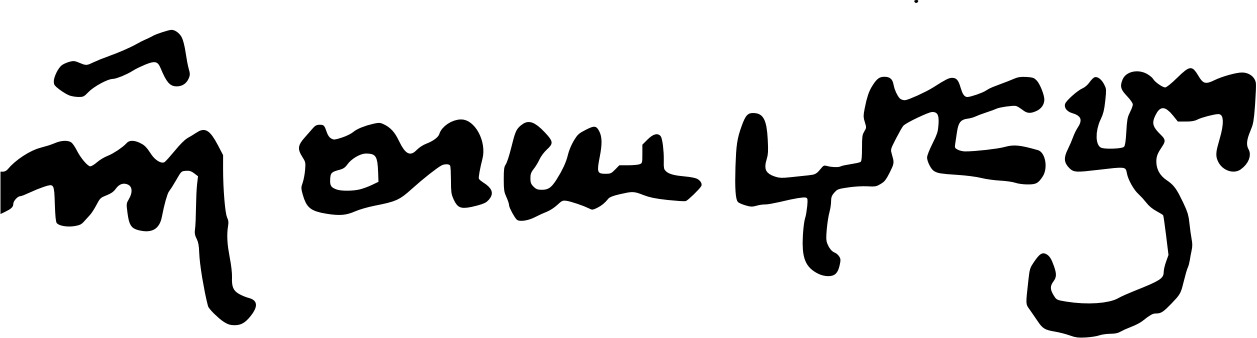
Signature of: john tohabi